Question: How does the patient history play a role?
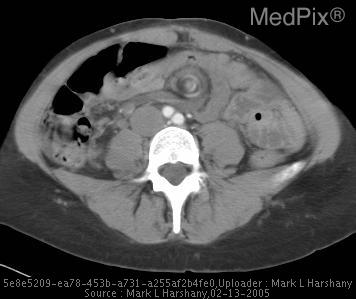
Answer: The patient's history of 27 y/o woman with sudden onset of periumbilical abdominal pain relieved only by "bending forward".  Previous surgery -  gastric bypass 2 years ago. is key in understanding the case.